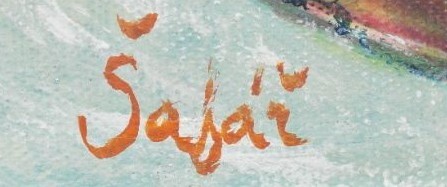
Signature of: karel šafář